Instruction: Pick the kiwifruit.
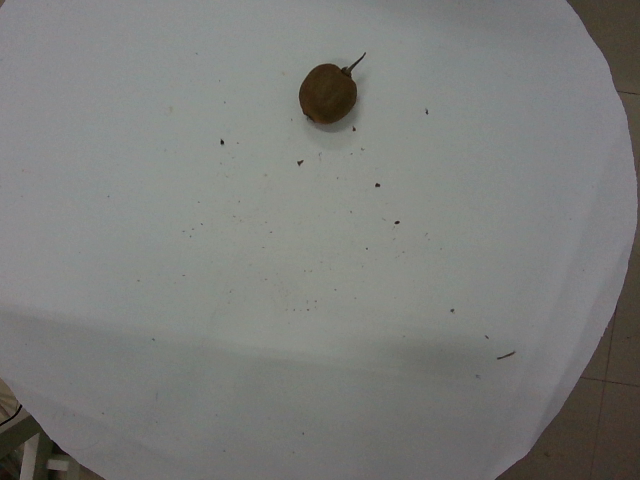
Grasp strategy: vertical